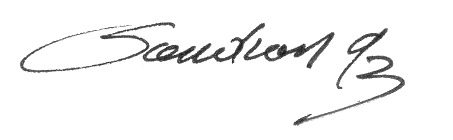
Signature of: jacques sandron